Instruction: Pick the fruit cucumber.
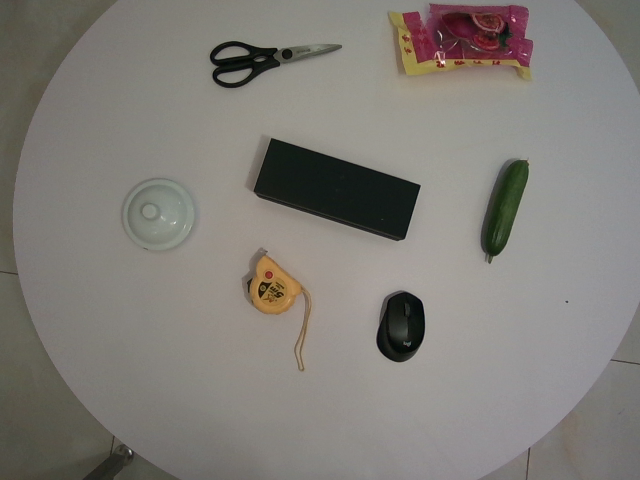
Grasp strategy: vertical